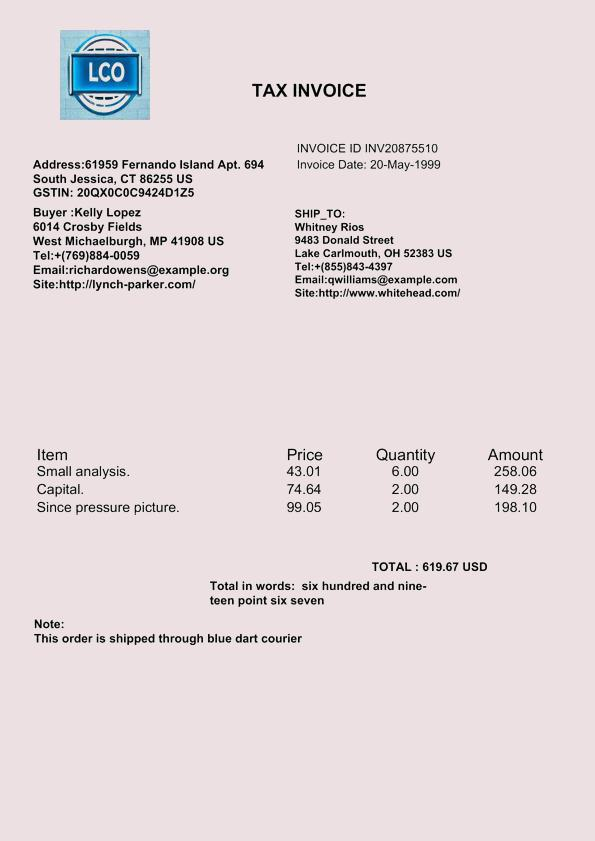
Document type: Invoice